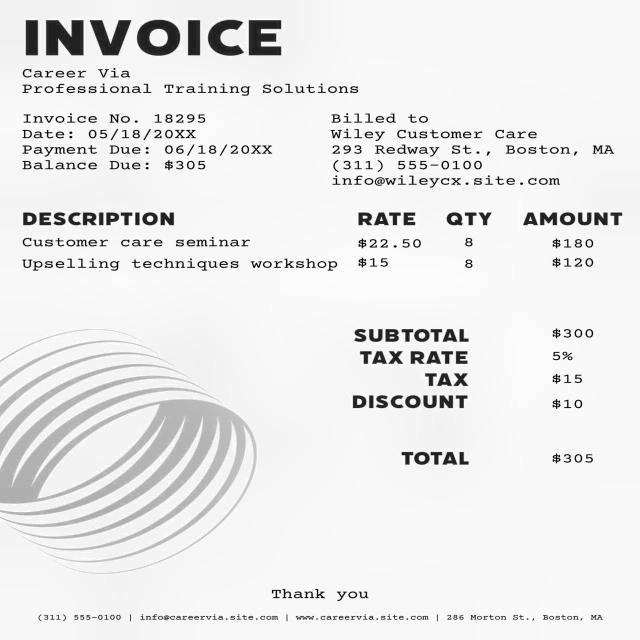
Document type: Invoice